Question: What was observed in the imaging?
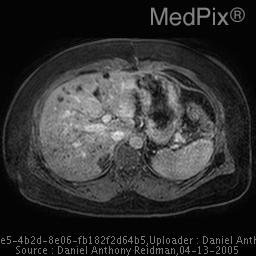
Answer: The imaging shows CTPA shows multiple, non enhancing hepatic low density lesions, 4-10 mm.
MR further characterizes these lesions as non enhancing, fluid signal lesions. THRIVE Post gad: Multiple, 4-10 mm, T1 hypointense, non enhancing hepatic lesions..